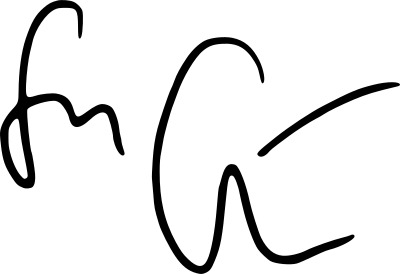
Signature of: sara granér